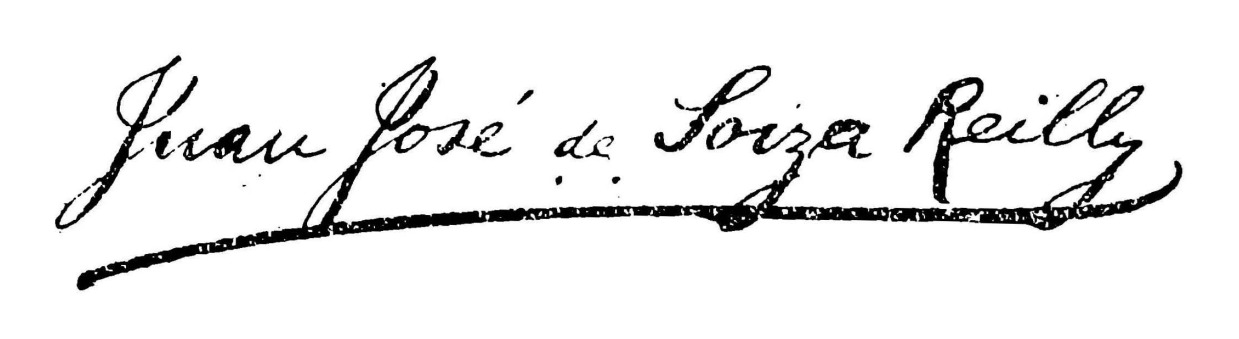
Signature of: juan josé de soiza reilly